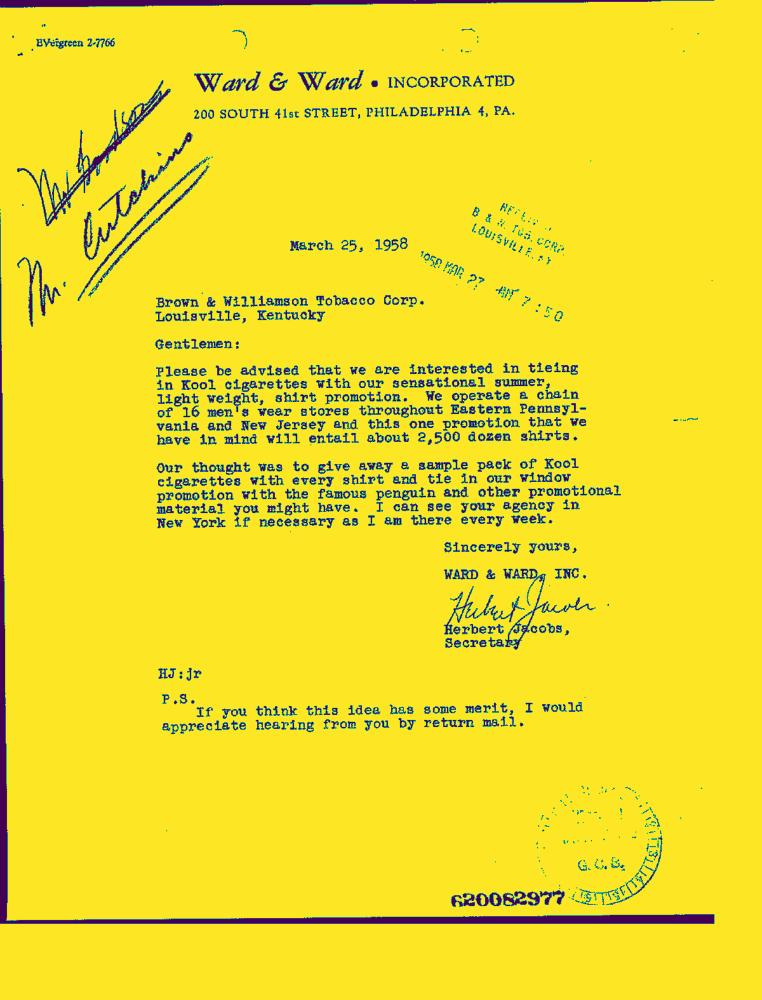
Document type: Letter-Doc